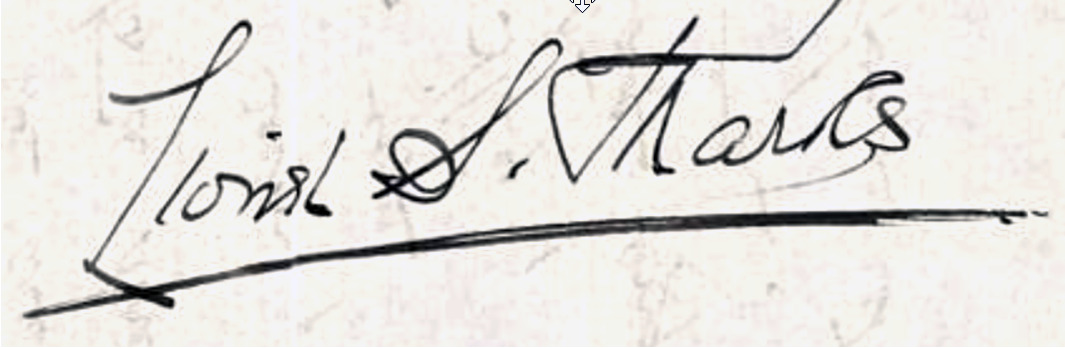
Signature of: lionel simeon marks